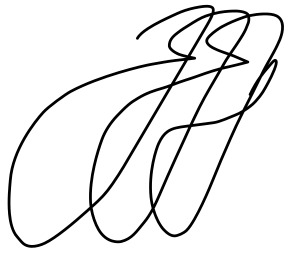
Signature of: alexei kudrin